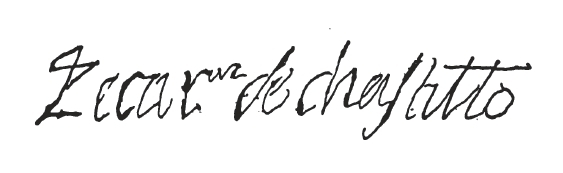
Signature of: odet de coligny